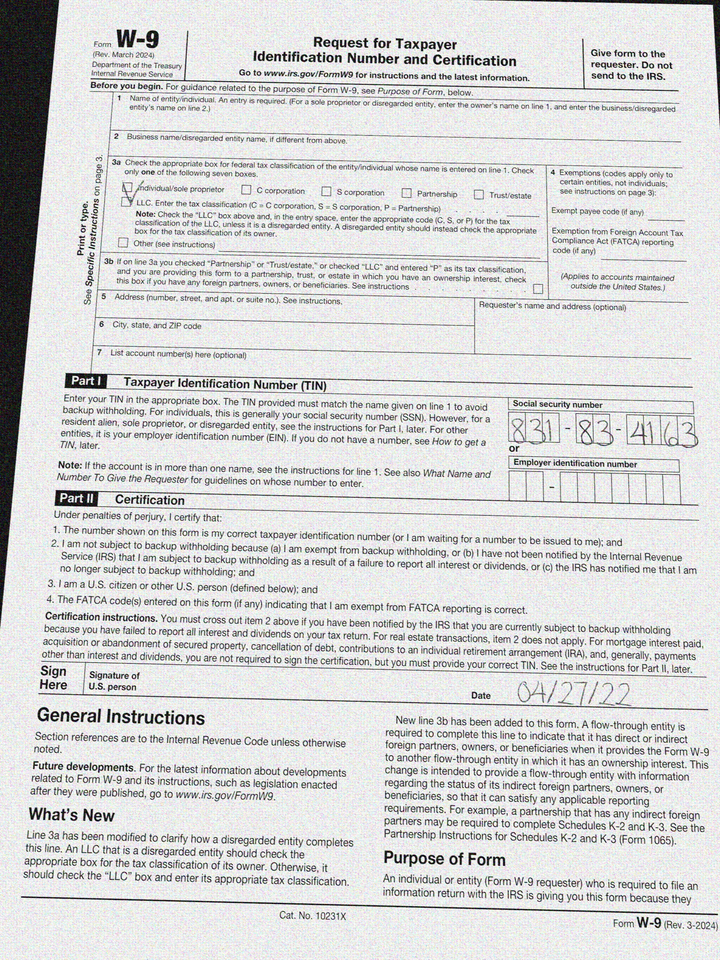
cbx: yes
ssn: 831834163
sdt: 04/27/22